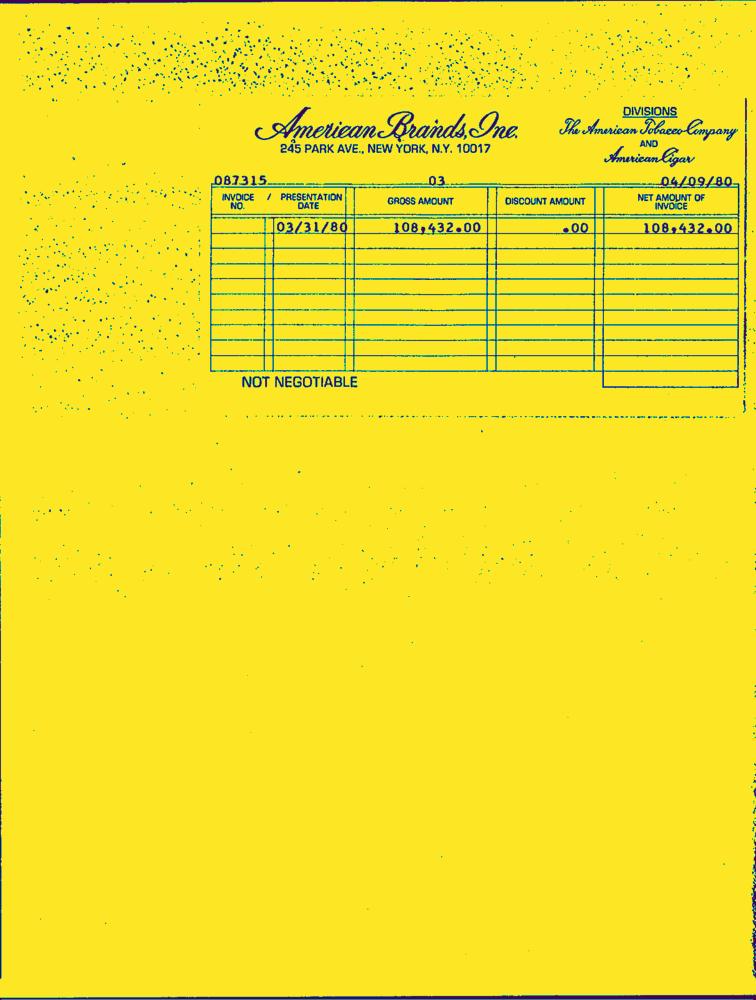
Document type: Invoice-Doc